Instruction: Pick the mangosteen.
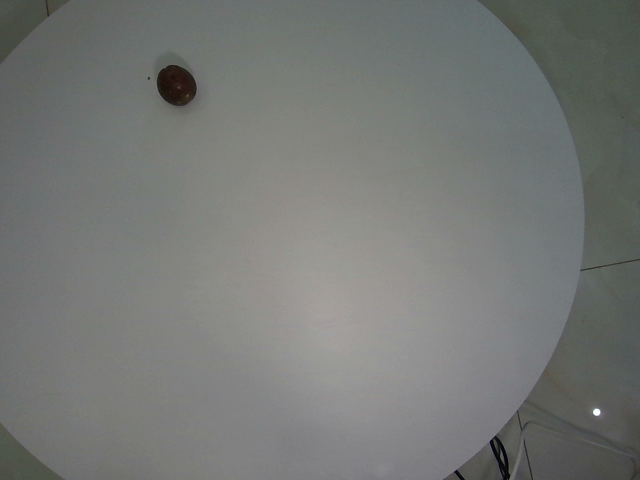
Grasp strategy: vertical